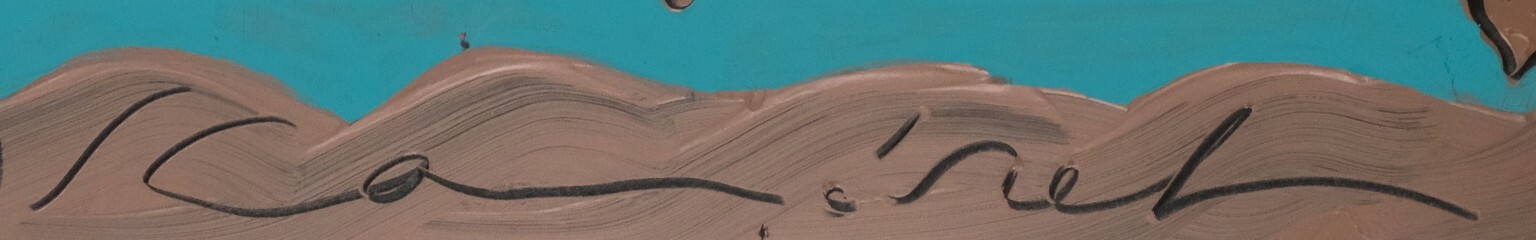
Signature of: ivan komárek